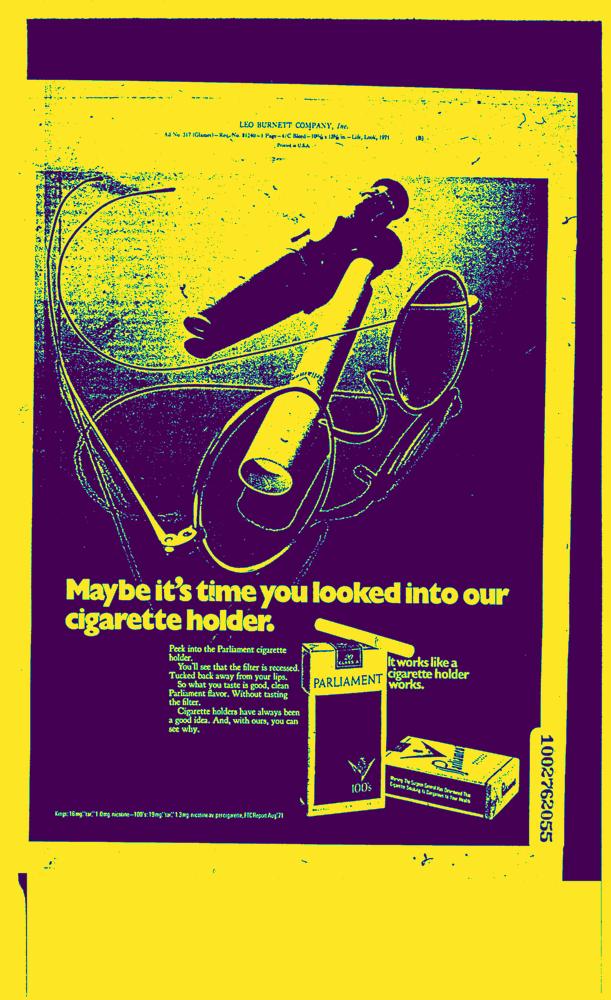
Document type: AD